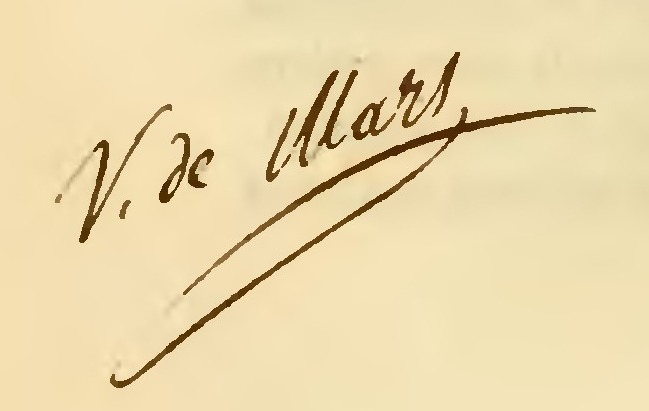
Signature of: victor de mars